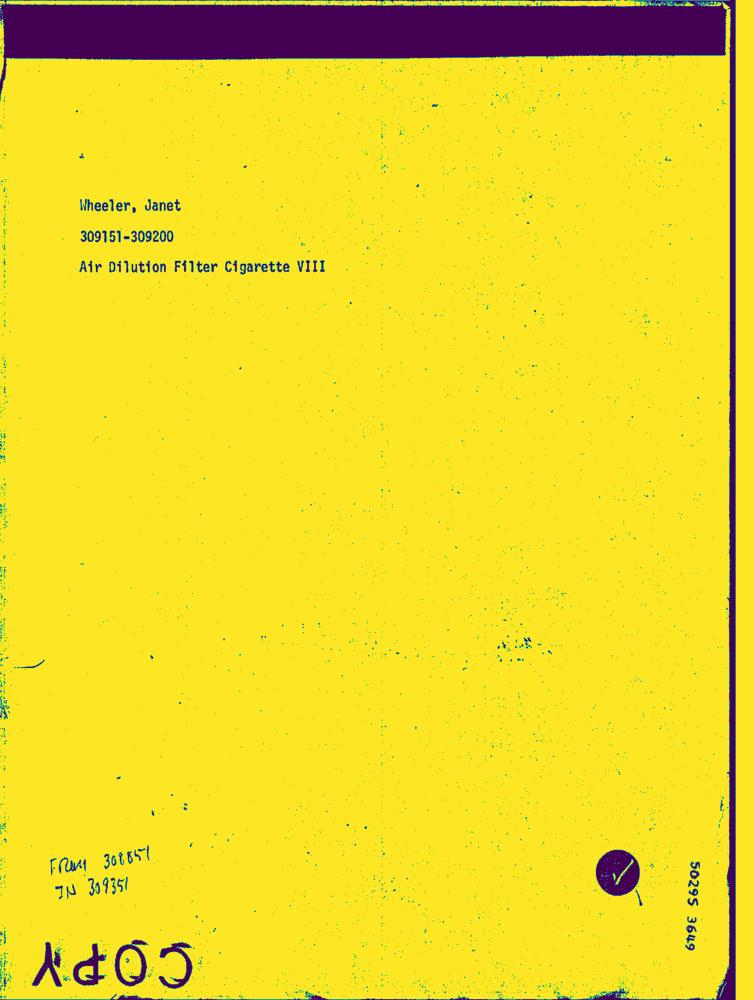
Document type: Hand-Written